Question: What might the diagnosis be?
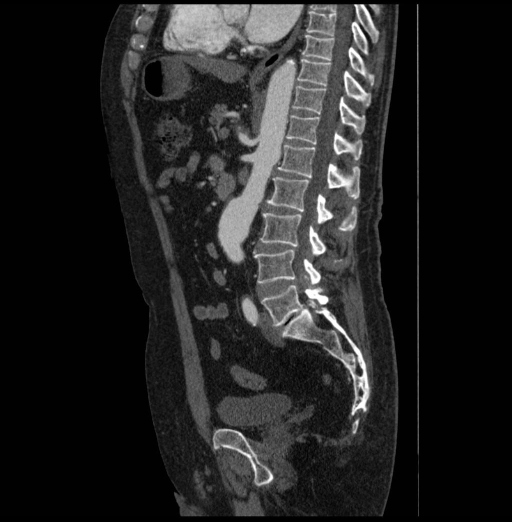
Answer: The possible diagnosis includes •  Celiac, Abdominal Aortic, Common Iliac Aneurysms:
- Atherosclerotic
- Inflammatory
- Mycotic / Infectious
- Arteriovenous Malformation
- Traumatic.